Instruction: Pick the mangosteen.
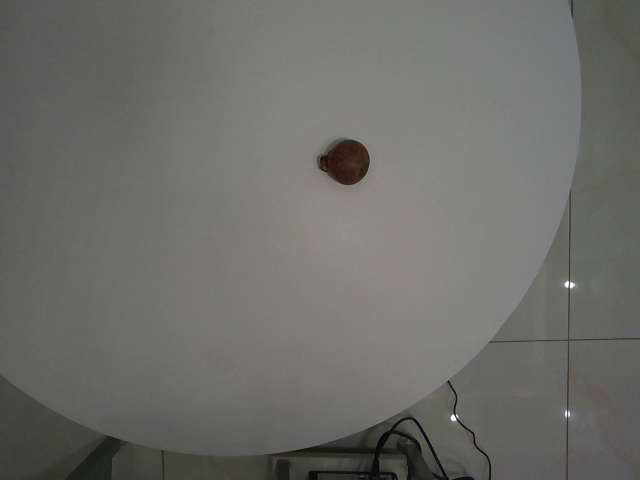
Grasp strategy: vertical